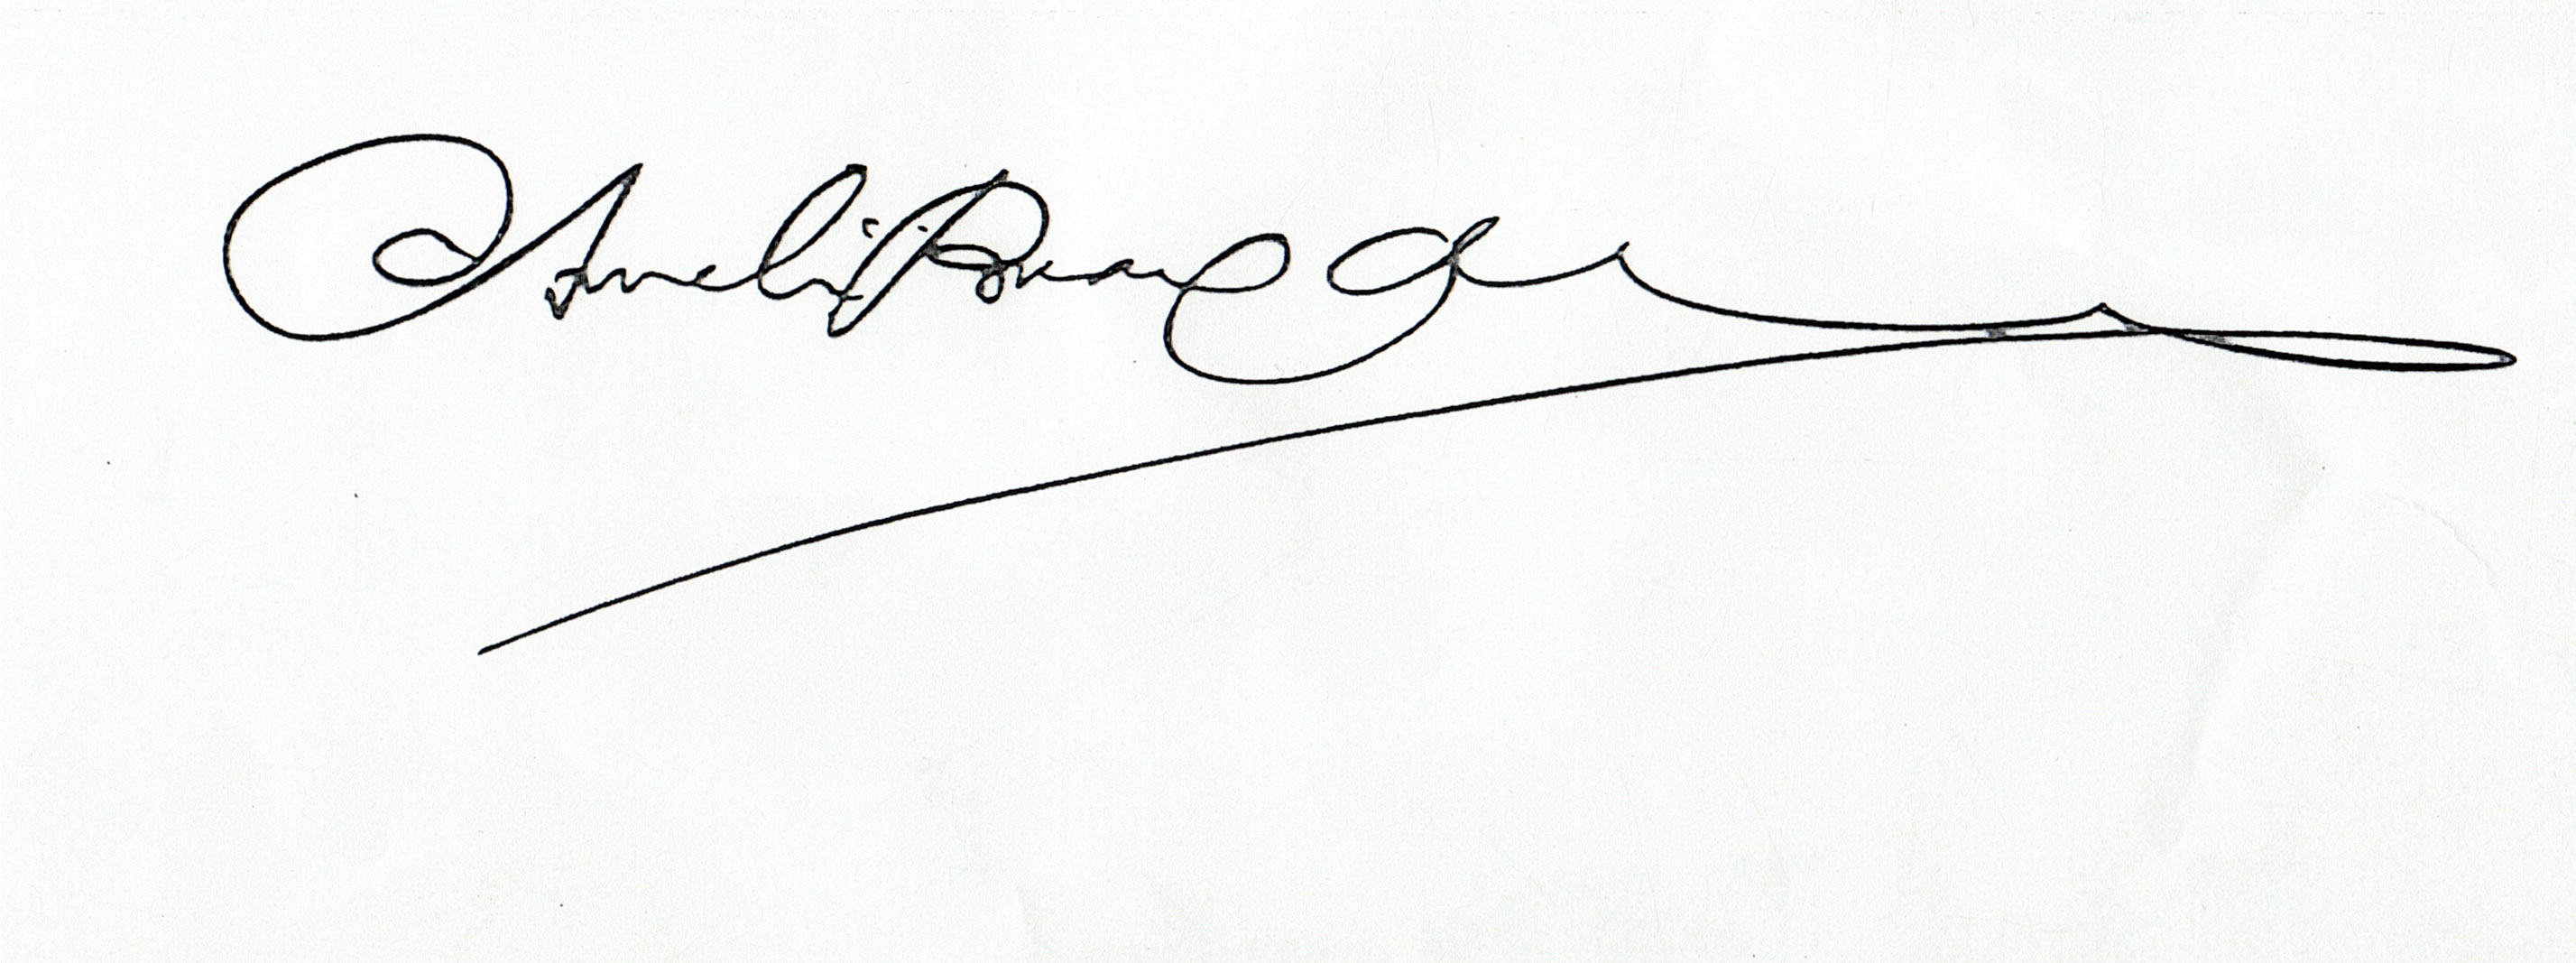
Signature of: aurélio buarque de holanda ferreira